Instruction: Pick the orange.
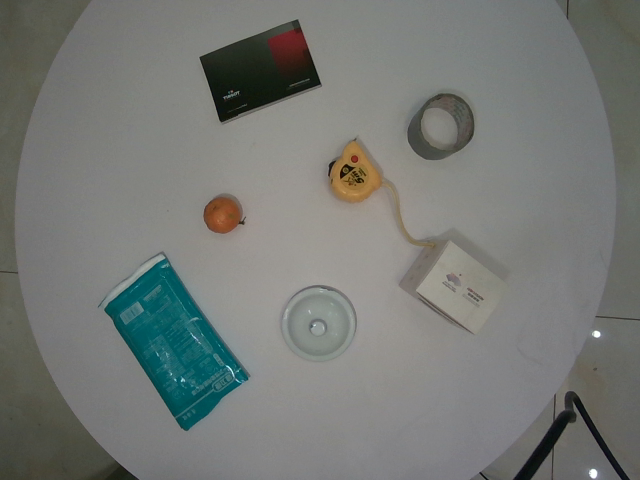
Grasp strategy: vertical